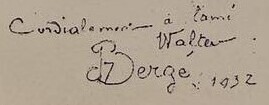
Signature of: henri bergé